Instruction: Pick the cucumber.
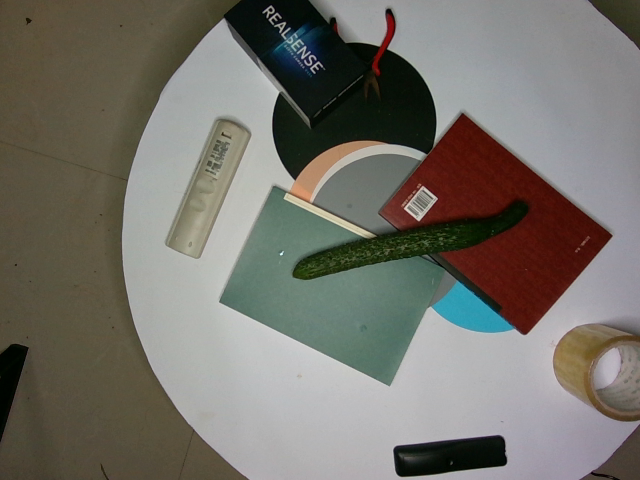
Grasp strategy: vertical